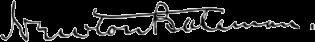
Signature of: newton bateman